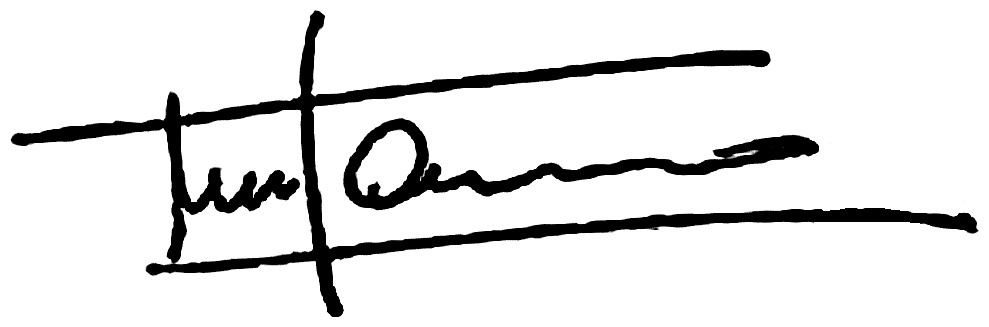
Signature of: guido de marco